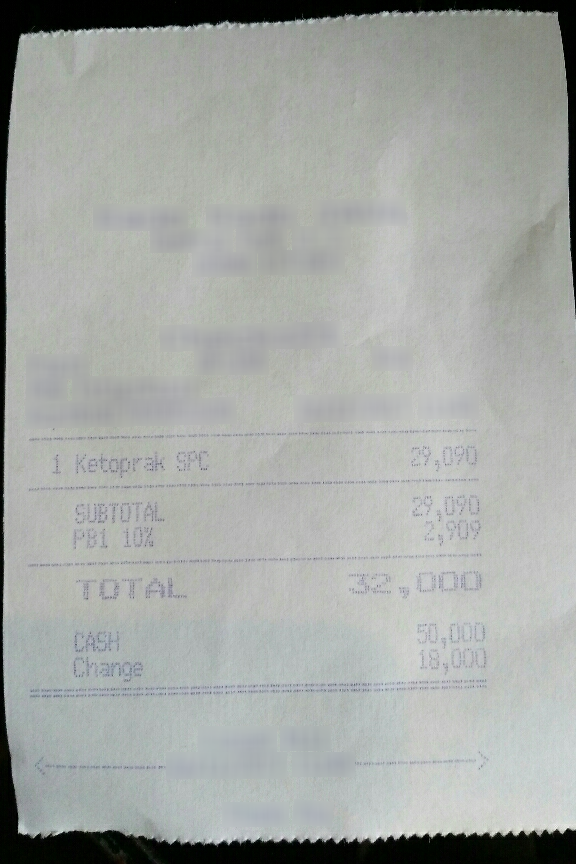
Number of items: 3
Subtotal: 29,090
Tax: 2,909
Total: 32,000
OCR text regions:
text: 1
text: Ketoprak
text: SPC
text: 29,090
text: TOTAL
text: 32,000
text: CASH
text: 50,000
text: Change
text: 18,000
text: SUBTOTAL
text: 29,090
text: PB1
text: 10%
text: 2,909